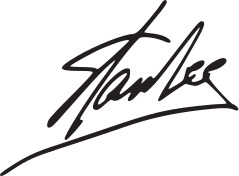
Signature of: stan lee